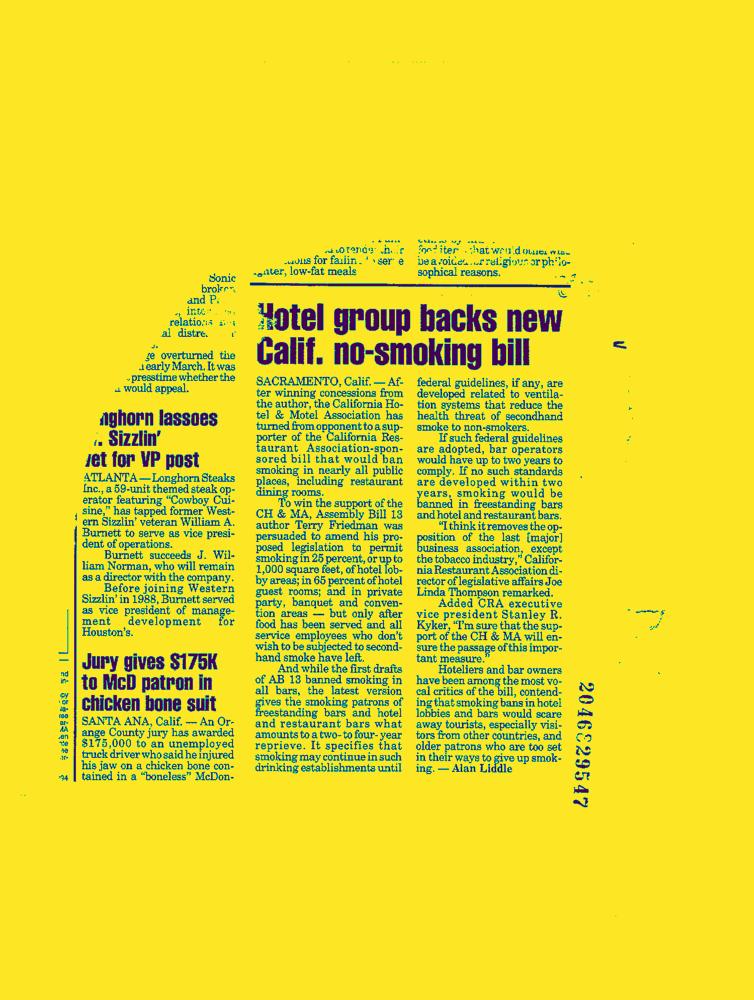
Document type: News-Article